Question: What is the earliest payment due date mentioned in the document?
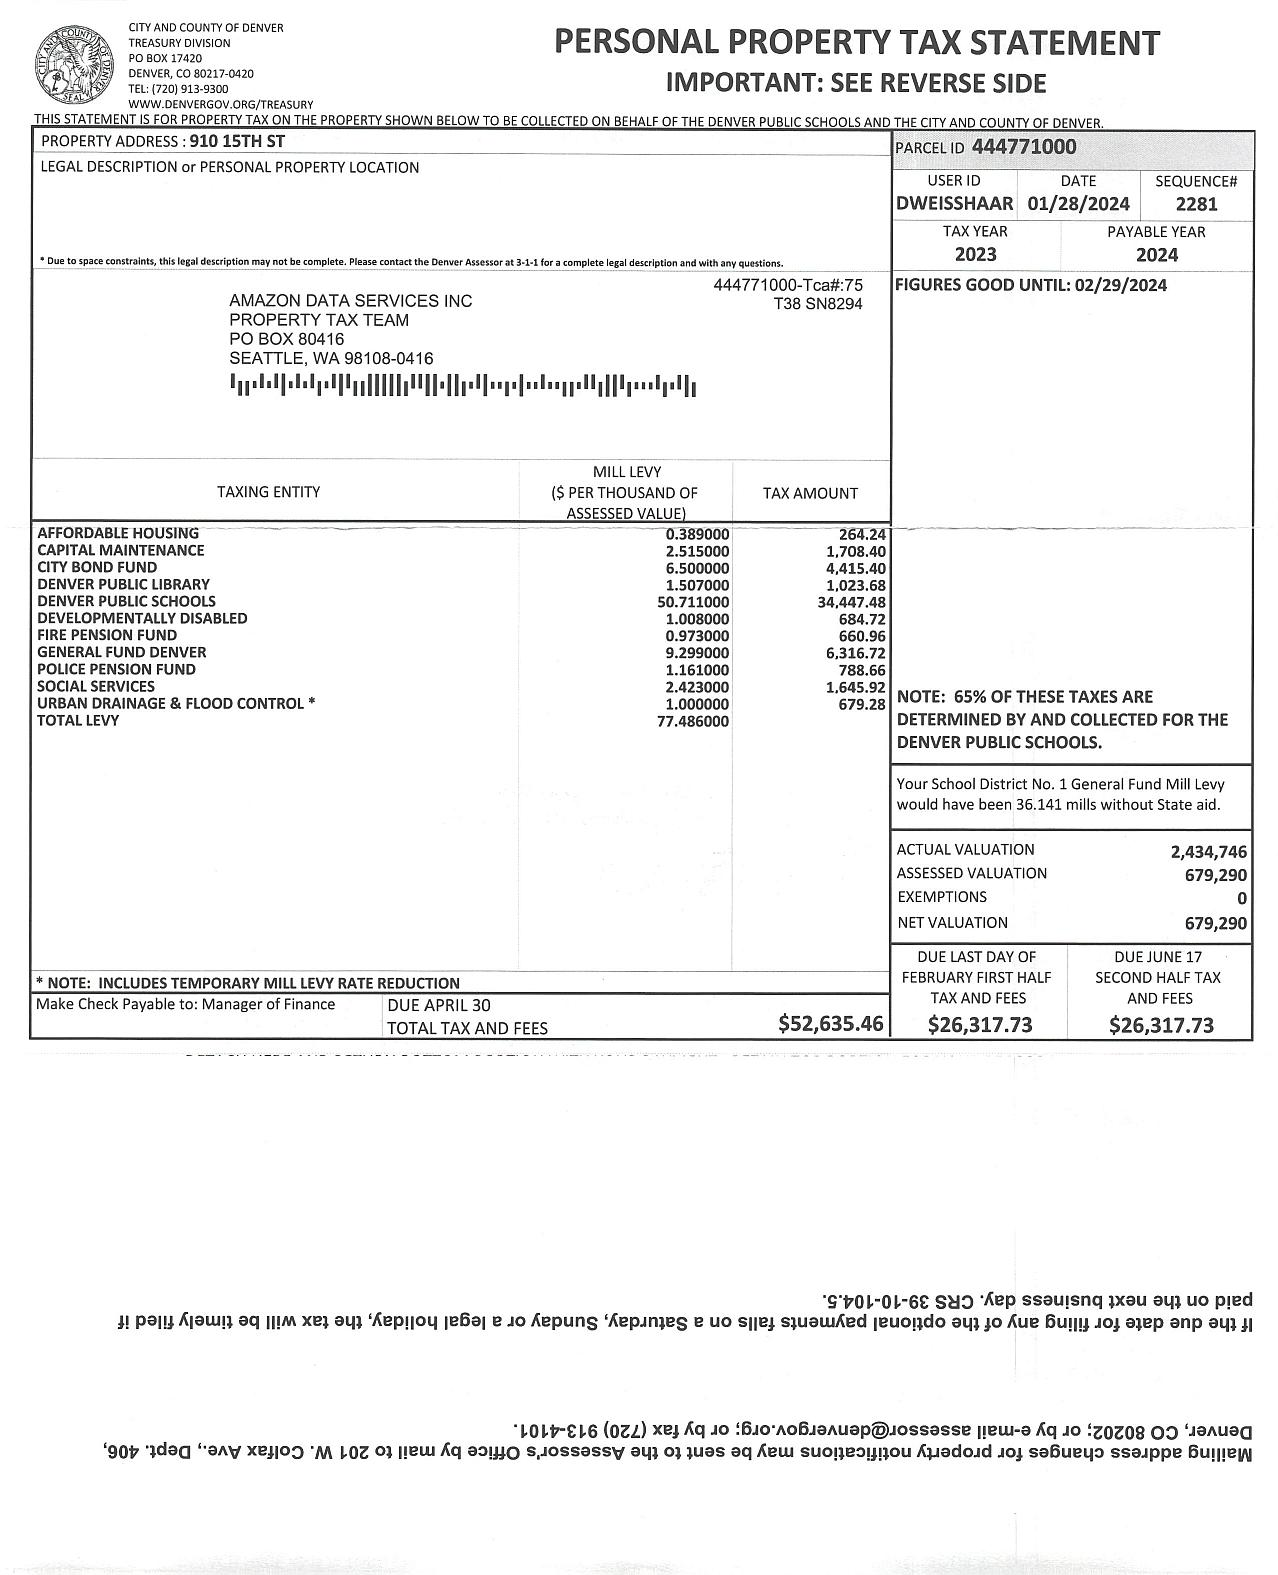
Answer: "2/29/24"